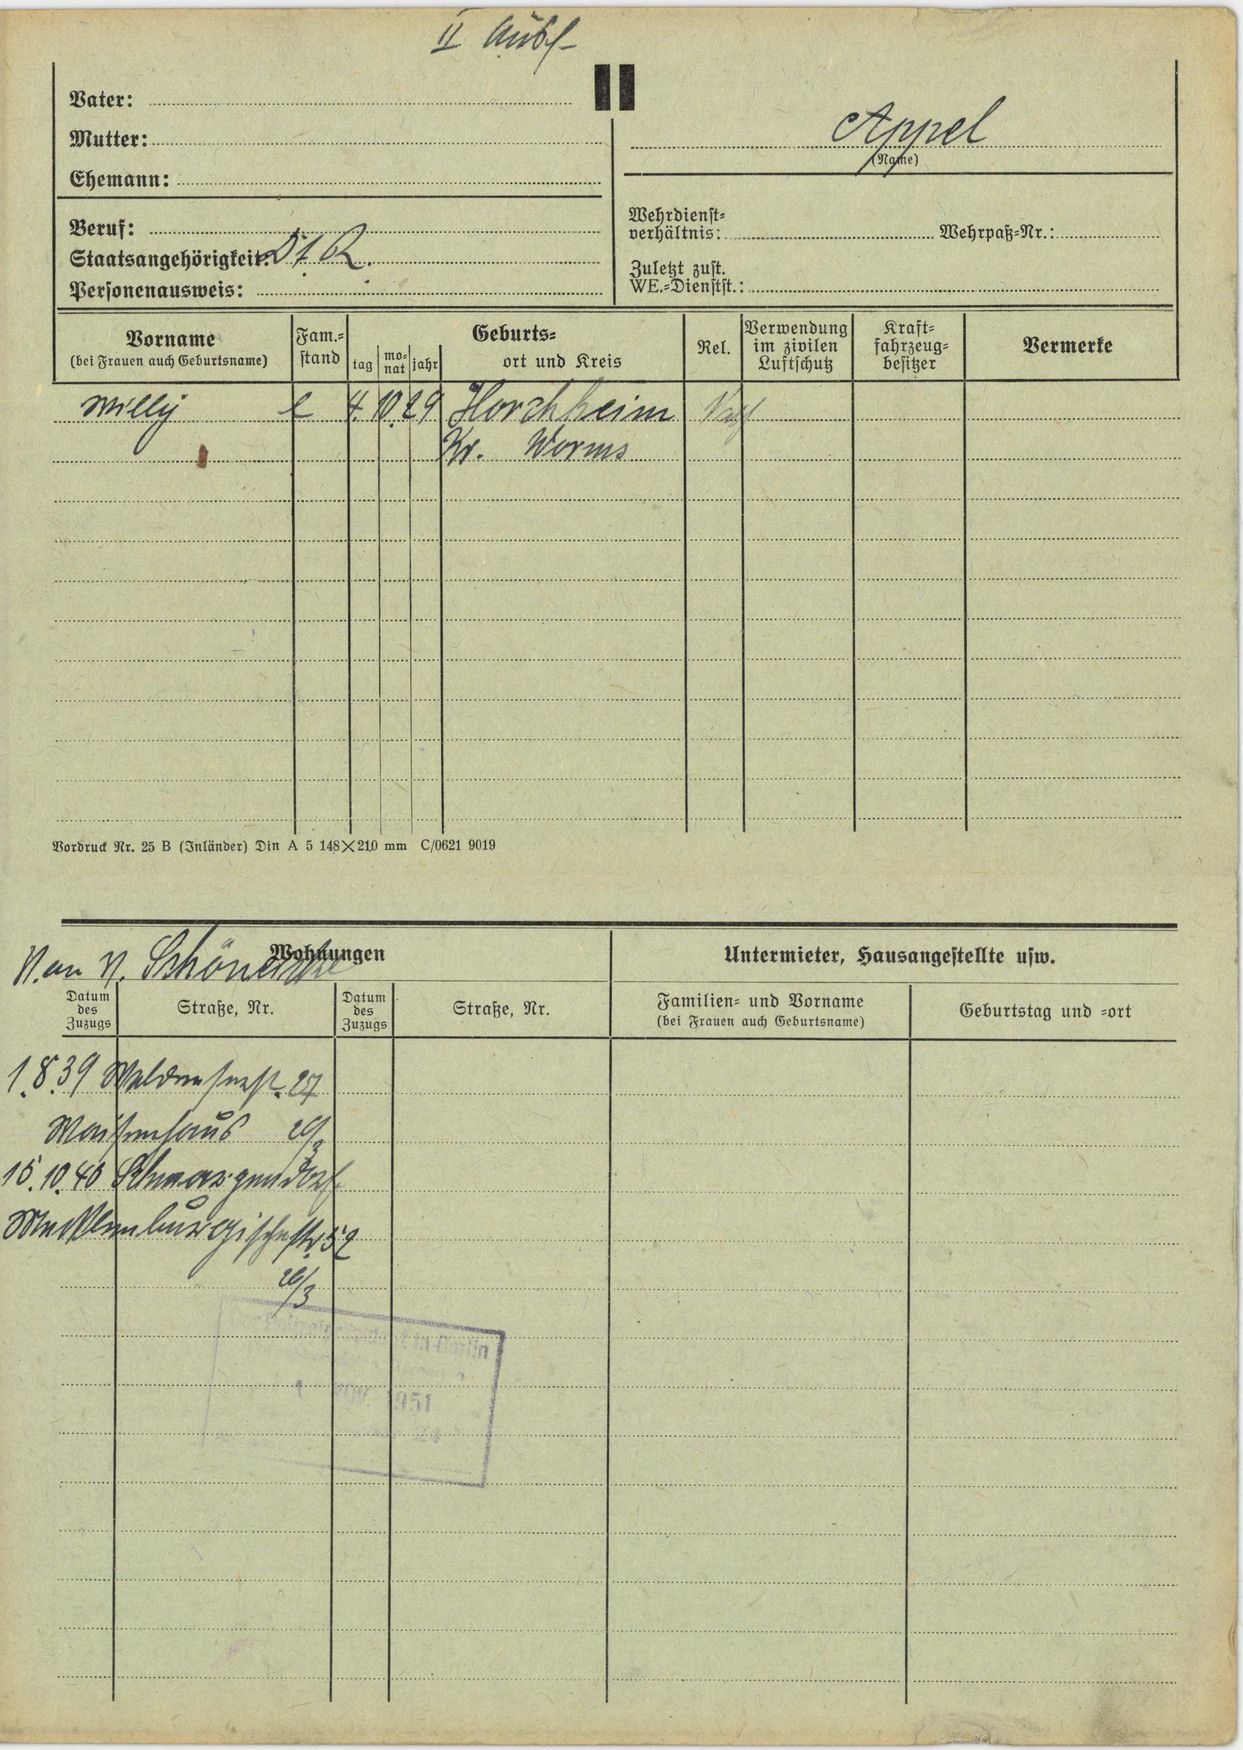
Appel